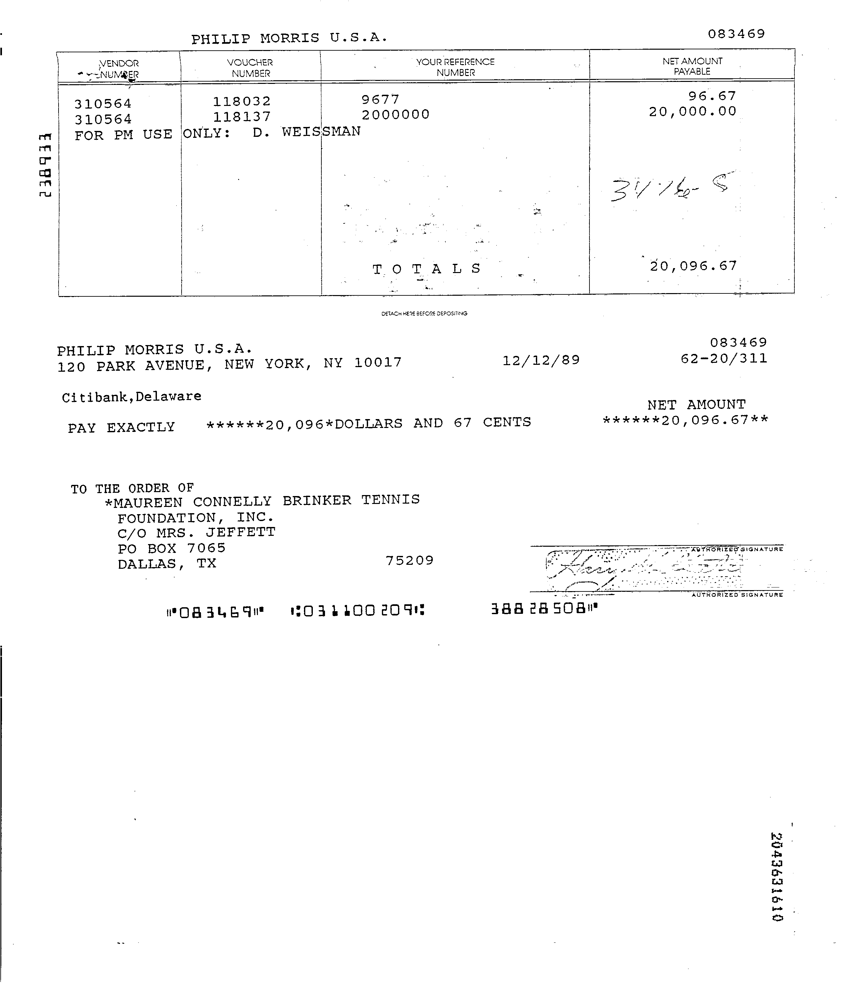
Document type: Invoice